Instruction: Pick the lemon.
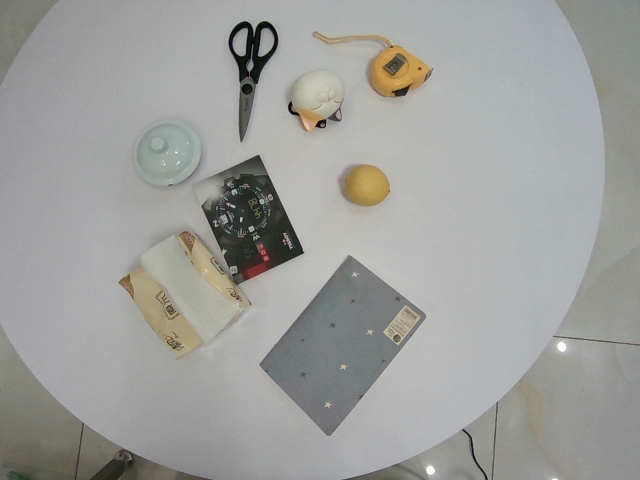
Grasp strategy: vertical